Question: What is the potential diagnosis?
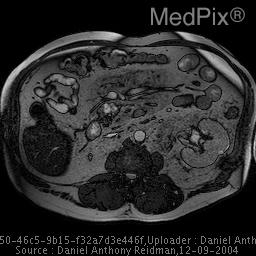
Answer: The possible diagnosis includes Pseudocyst, Serous cystadenoma, Mucinous cystadenoma/ cystadenocarcinoma, IPMT - Branch Type.